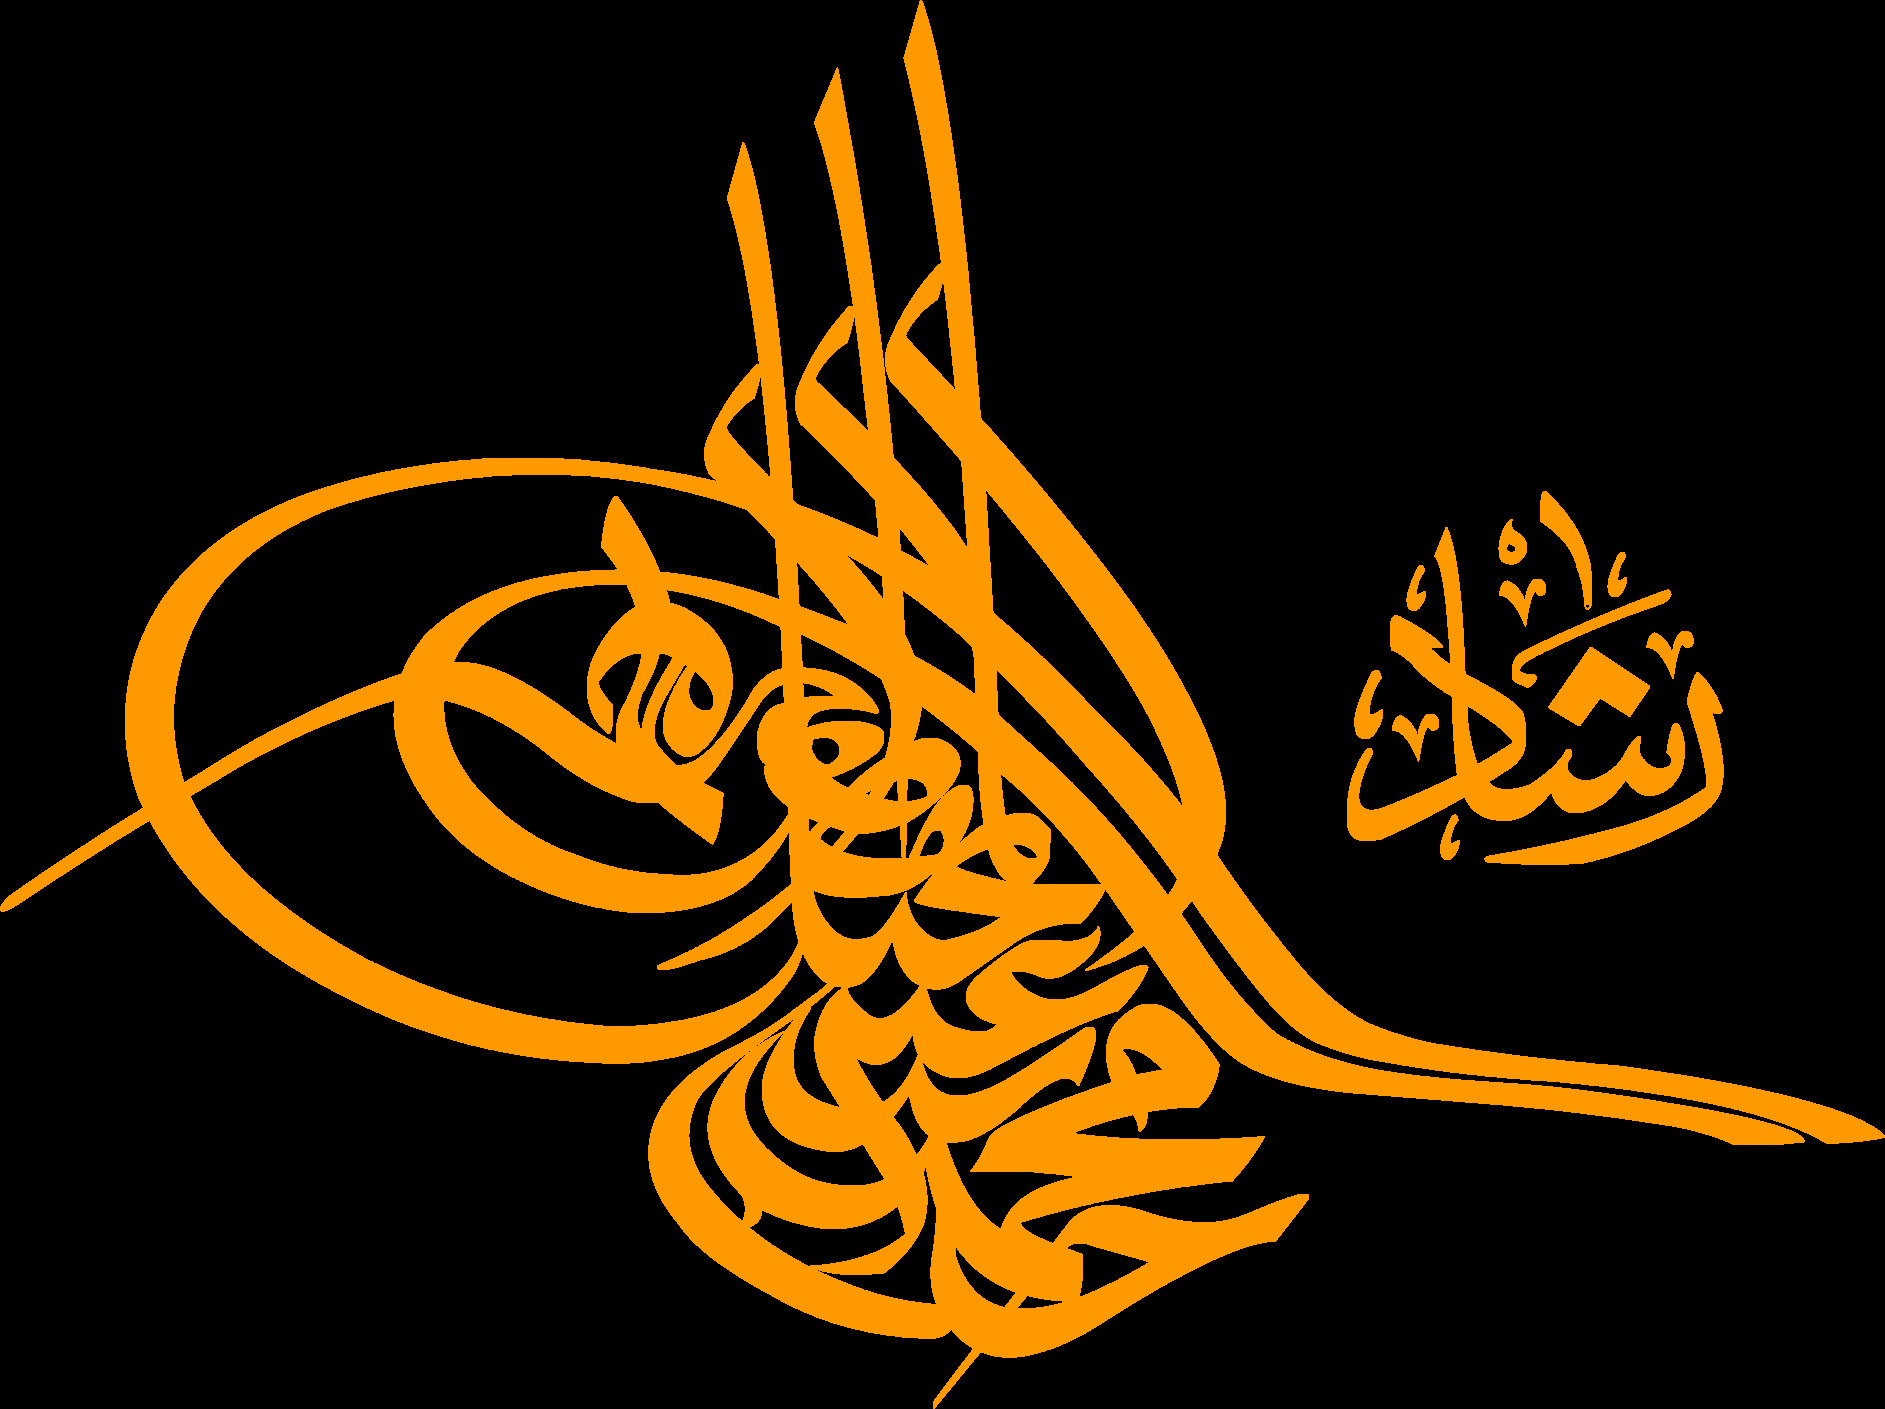
Signature of: mehmed v